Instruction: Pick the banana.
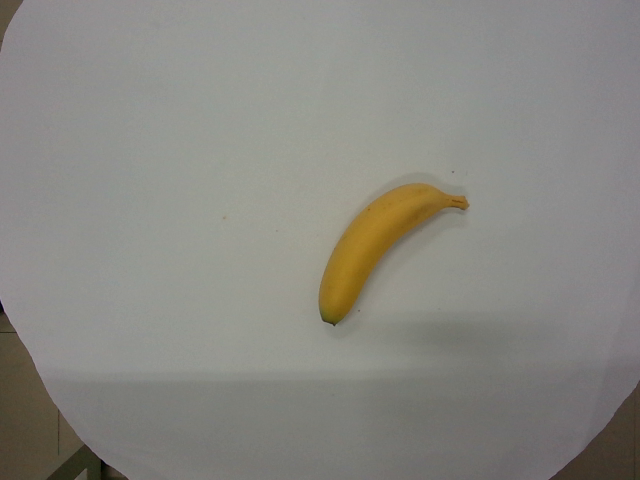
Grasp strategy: vertical